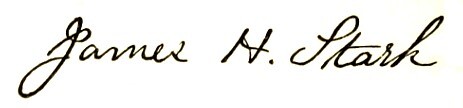
Signature of: james henry stark